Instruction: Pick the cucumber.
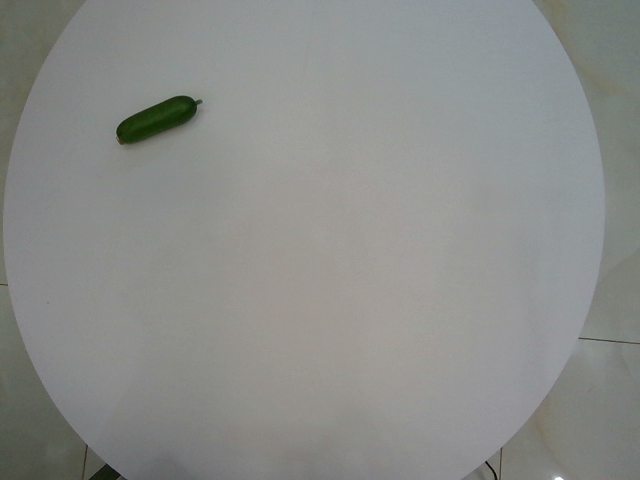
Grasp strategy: vertical